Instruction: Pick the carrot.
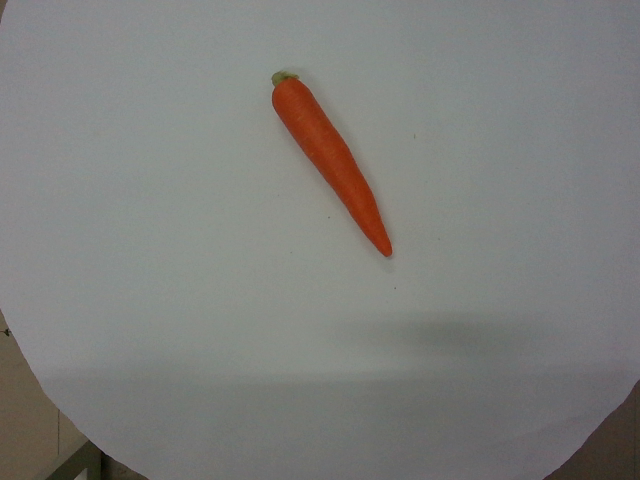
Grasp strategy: vertical